Question: What are the imaging findings?
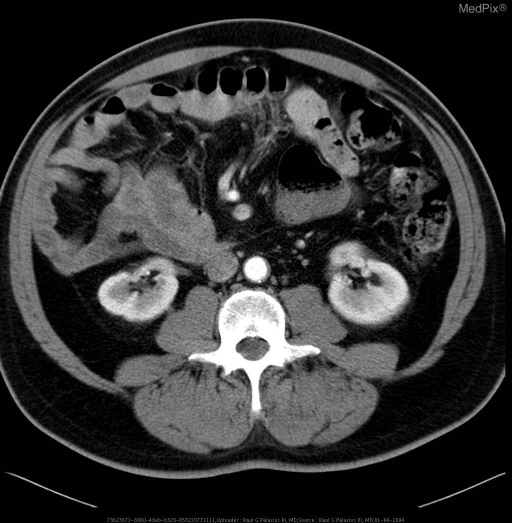
Answer: The imaging shows Contrast enhanced axial CT images of the abdomen demonstrates the presence of a "whirlpool sign" - inversion of the superior mesenteric vessels - all of the small bowel loops on the right, left-sided colon, and inflamatory changes within the appendix consistent with phlegmon. Sequential images of the abdomen demonstrate "Whirlpool" arrangement of superior mesenteric vessels..